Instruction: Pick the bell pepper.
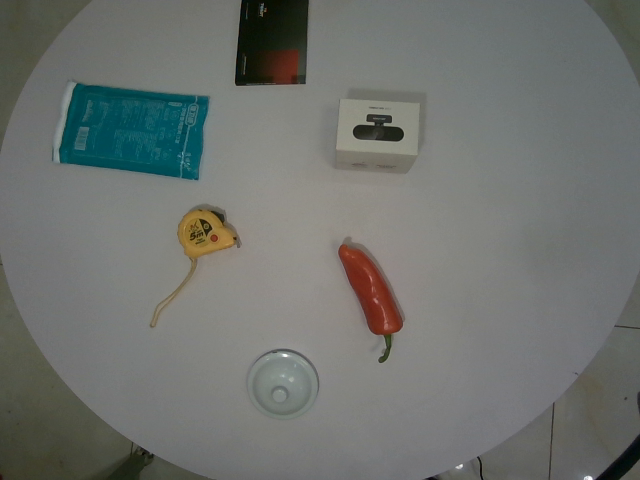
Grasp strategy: vertical